Question: What is the potential diagnosis?
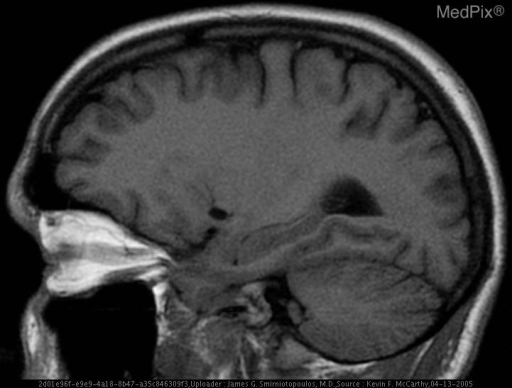
Answer: The possible diagnosis includes Dilated Virchow Robin Space.